Question: Talk about the condition:
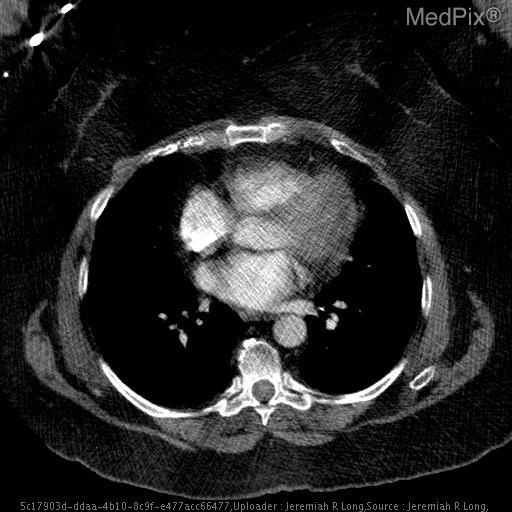
Answer: The disease is discussed as: Lipomatous hypertrophy of the interatrial septum (LHAS) is a benign process characterized by accumulation of fat within the interatrial septum.  The incidence of LHAS is 1% in autopsy series and increases with increasing age and obesity.  This lesion is of little clinical significance; patients with LHAS have slightly higher risk of supraventricular tachycardia, and several cases of hemodynamically significant SVC obstruction have been reported.  Otherwise, LHAS tends to be an incidental finding.
	At imaging, LHAS demonstrates fat attenuation and follows the signal intensity of fat on MR sequences.  Narrowing of the lesion around the fossa ovalis lends the lesion a dumbbell-shaped contour.
	The presence of fat in a cardiac mass excludes lesions such as myxomas, fibromas, and fibroelastosis.  Cardiac lipomas are uncommon lesions and tend to be subendocardial or subpericaridal in location, and generally a capsule can be found at imaging.  Cardiac liposarcomas are extremely rare, often presenting with metastases or cardiac constrictive symptoms.